Question: What might the diagnosis be?
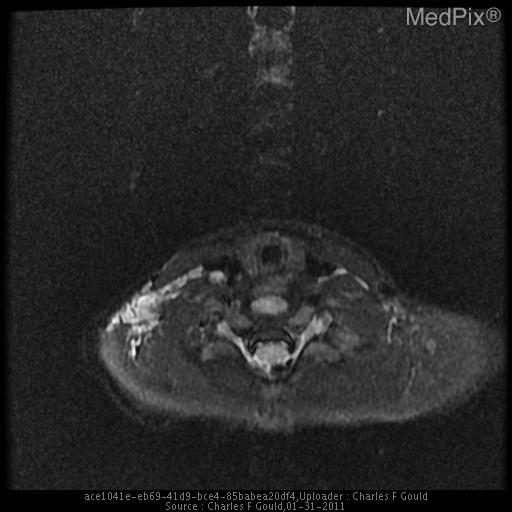
Answer: The possible diagnosis includes •  Capillary (Infantile) Hemangioma
•  Venous Malformation
•  Sarcoma (Rhabdomyosarcoma, Extraosseous Ewings, Undifferentiated Sarcoma)
•  Plexiform Neurofibroma
•  Arteriovenous Malformation.